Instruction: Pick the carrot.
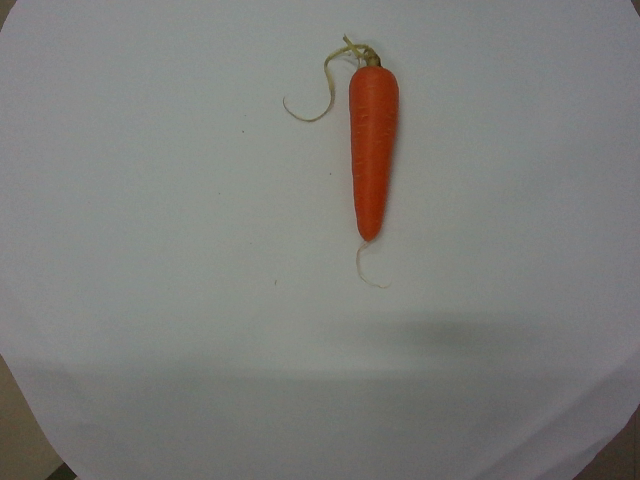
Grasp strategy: vertical